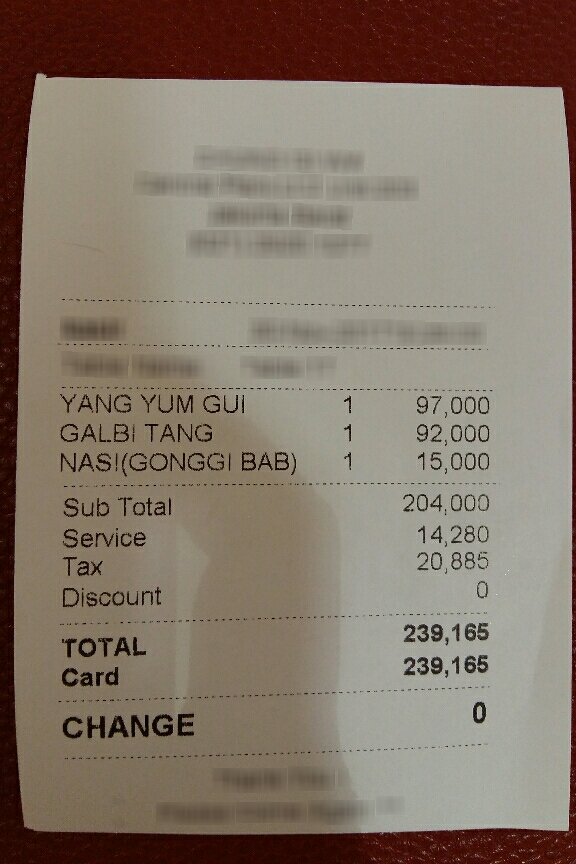
Number of items: 3
Subtotal: 204,000
Service charge: 14,280
Tax: 20,885
Total: 239,165
OCR text regions:
text: 1
text: YANG
text: YUM
text: GUI
text: 97,000
text: TOTAL
text: 239,165
text: 0
text: CHANGE
text: Card
text: 239,165
text: 1
text: GALBI
text: TANG
text: 92,000
text: 1
text: NASI(GONGGI
text: BAB)
text: 15,000
text: Sub
text: Total
text: 204,000
text: Service
text: 14,280
text: Tax
text: 20,885
text: Discount
text: 0